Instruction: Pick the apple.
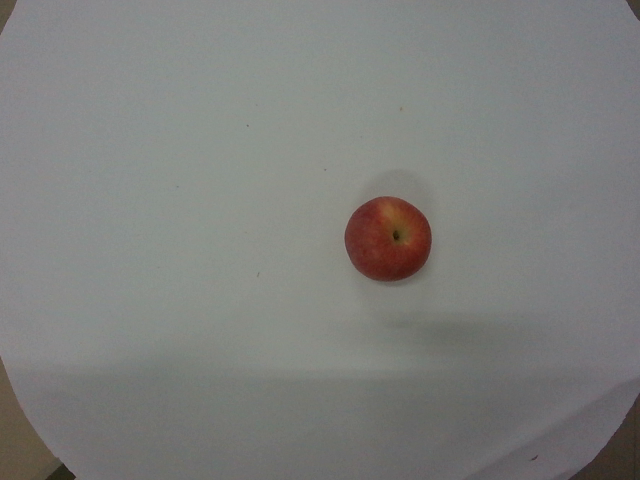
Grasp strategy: vertical